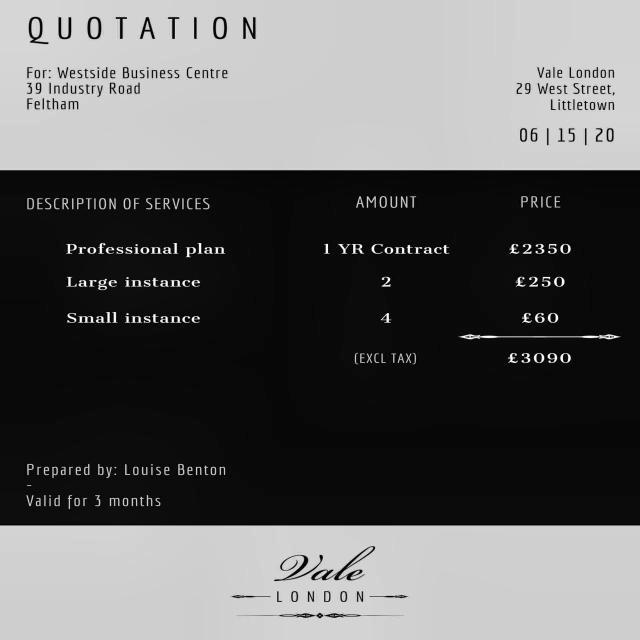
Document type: Invoice